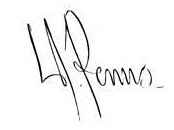
Signature of: lewis j powers